Question: Which state is mentioned in the document?
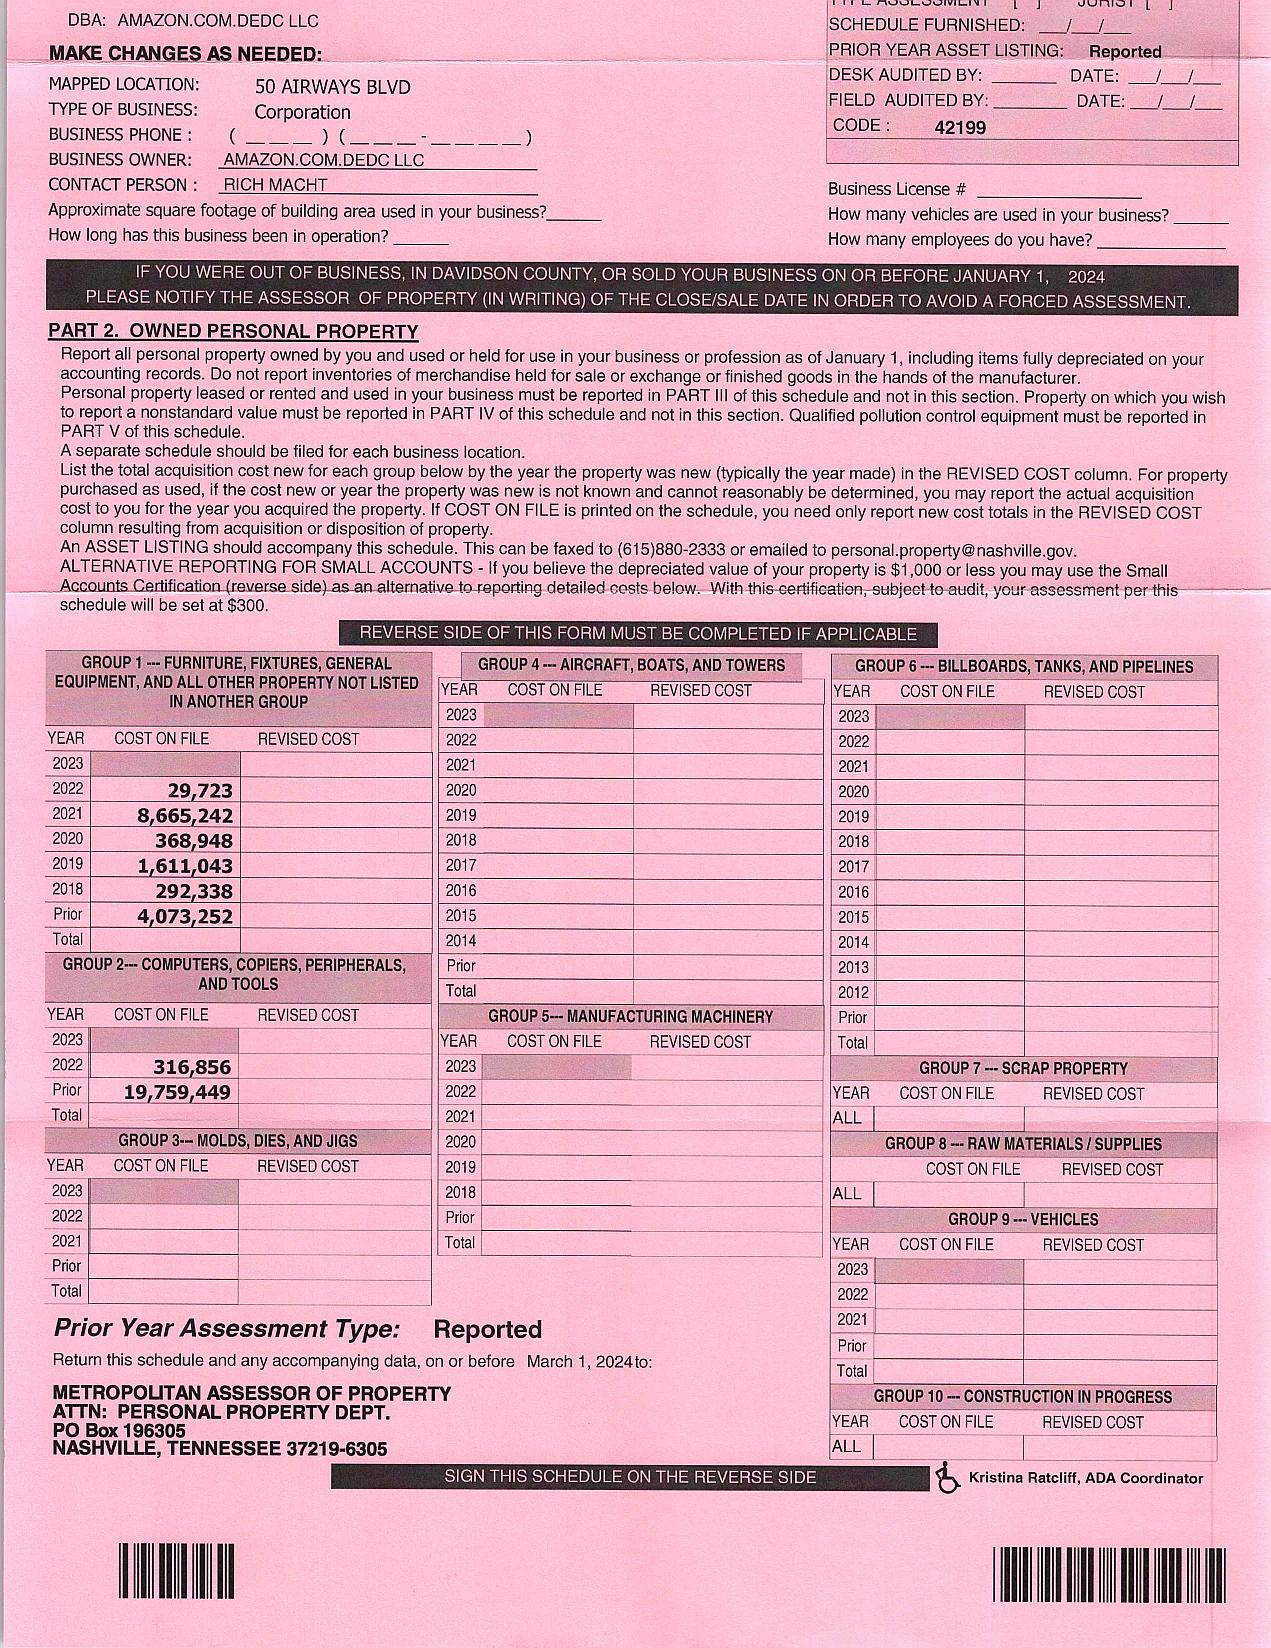
Answer: "Tennessee"